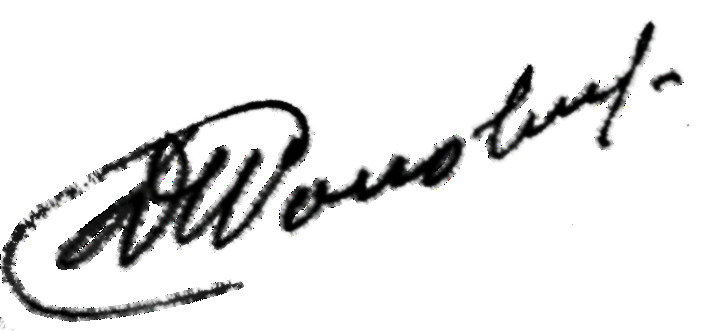
Signature of: q61116319